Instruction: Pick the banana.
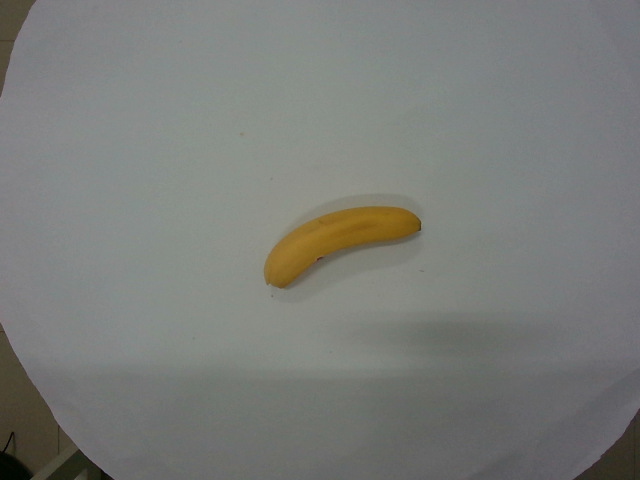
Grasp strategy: vertical